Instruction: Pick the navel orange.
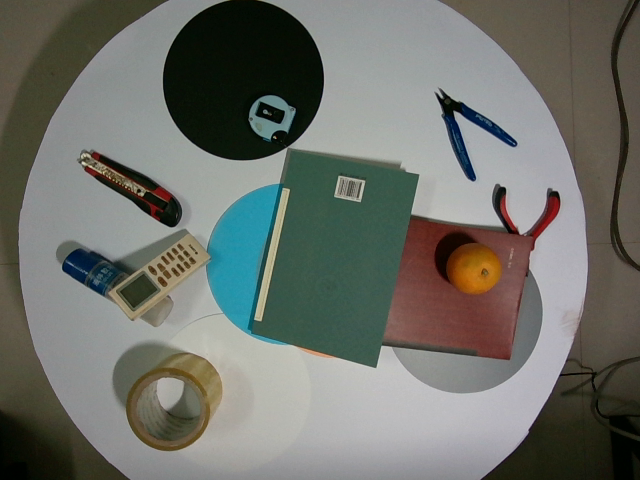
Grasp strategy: vertical